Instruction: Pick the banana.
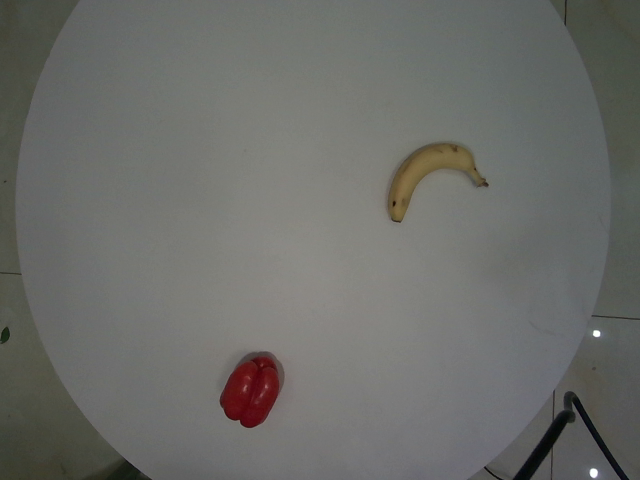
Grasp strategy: vertical